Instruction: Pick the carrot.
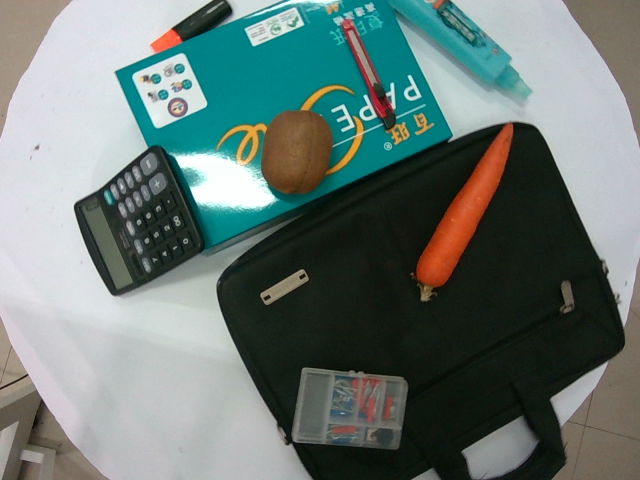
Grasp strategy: vertical